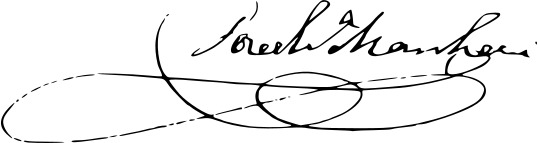
Signature of: josé maría marchessi y oleaga